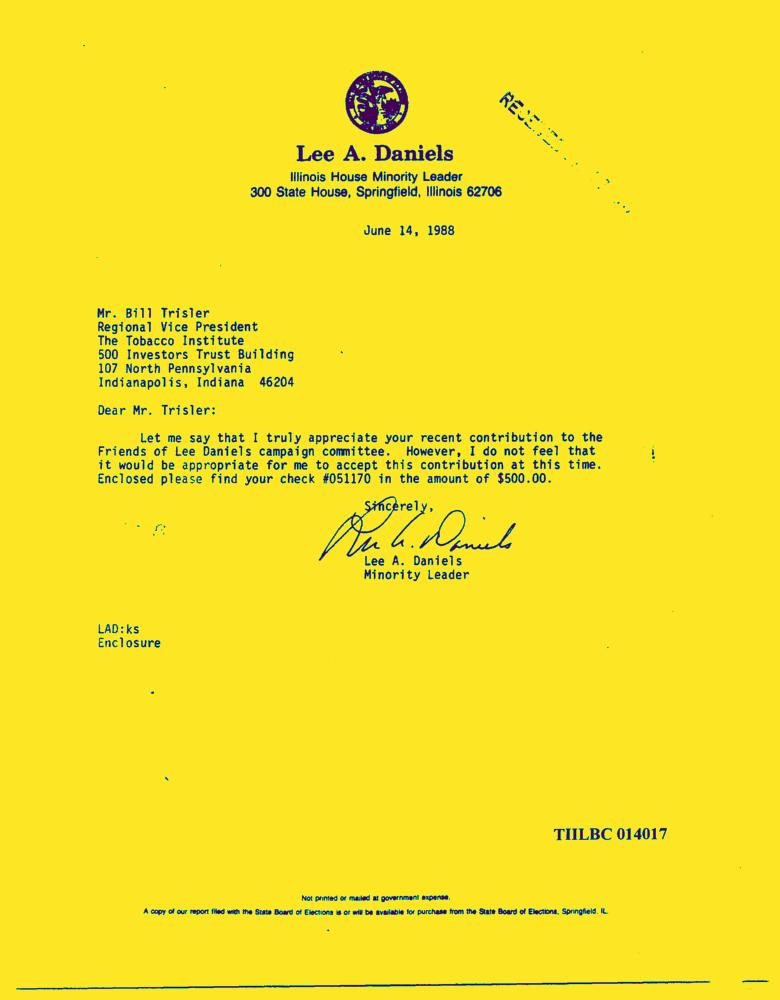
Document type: Letter-Doc